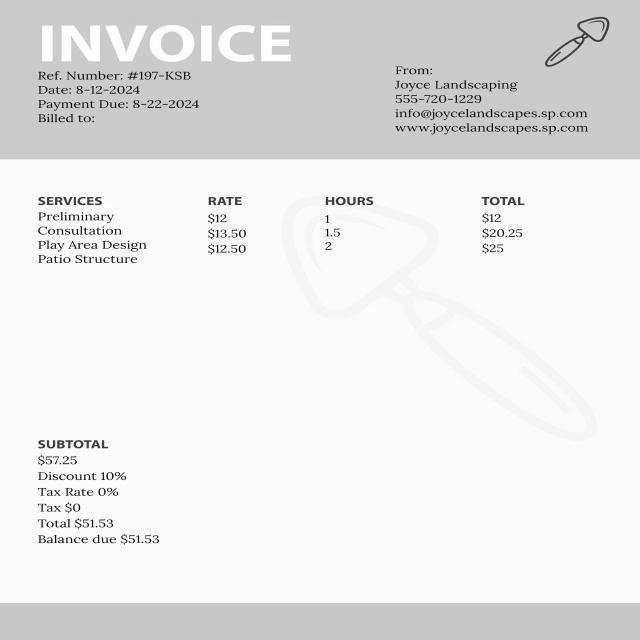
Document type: Invoice